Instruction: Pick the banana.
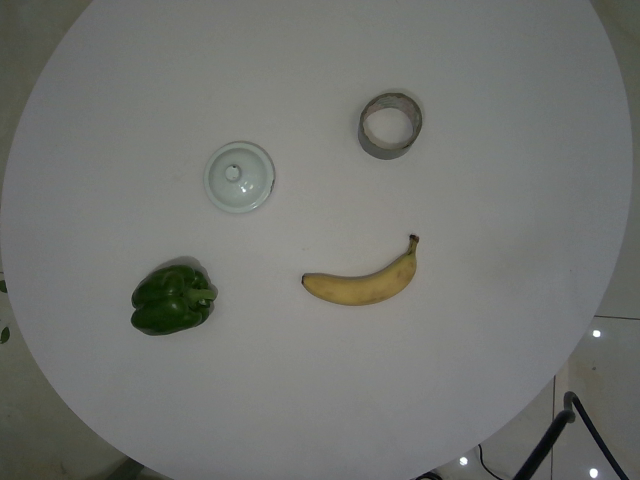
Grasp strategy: vertical